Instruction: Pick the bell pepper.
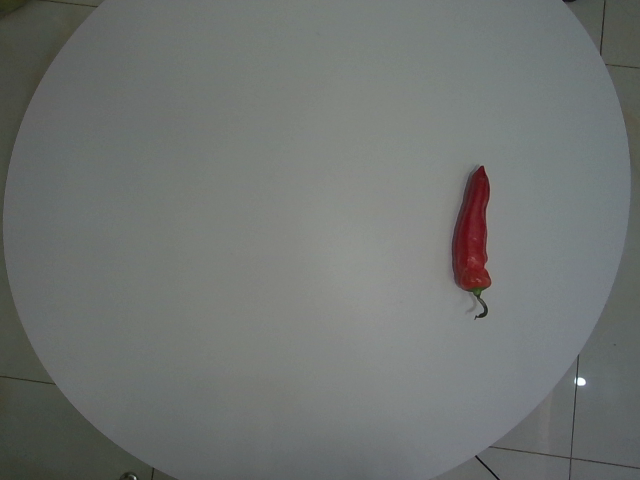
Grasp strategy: vertical